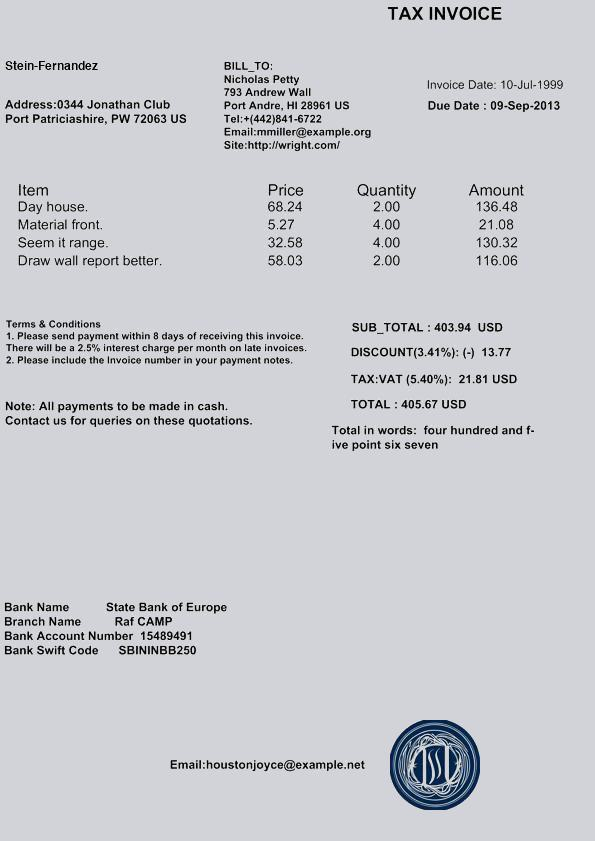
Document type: Invoice